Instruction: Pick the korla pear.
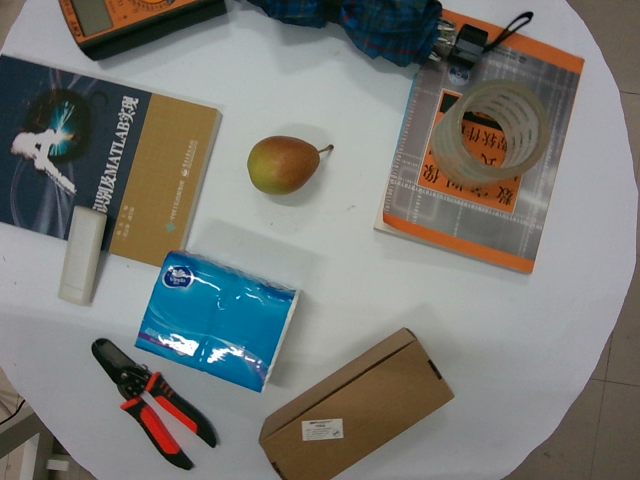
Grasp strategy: vertical